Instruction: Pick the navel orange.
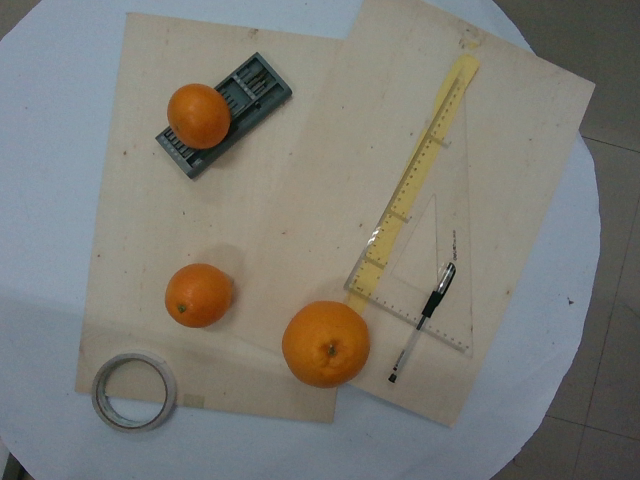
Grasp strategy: vertical